Question: What are the imaging findings?
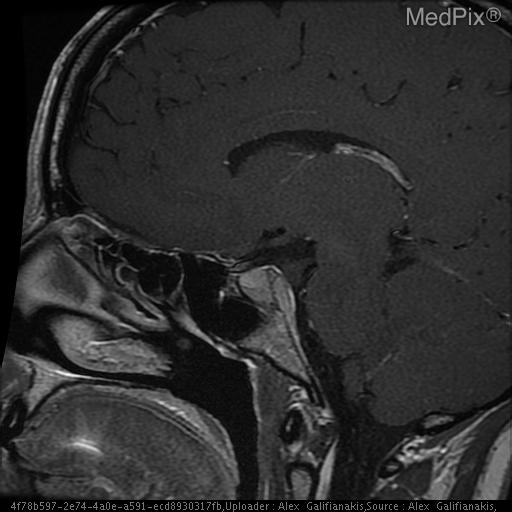
Answer: The imaging shows Avidly enhancing suprasellar mass distinct from the pituitary measuring approximately 3.3 x 2.5 x 3.5 cm. The mass surrounds the left cavernous internal carotid artery extending into the medial aspect of the right cavernous sinus.

The tumor extends anteriorly to the left orbital apex.  There is suprasellar and pontine cistern extension also coursing along the posterior margin of the majority of the clivus. There is posterior extension of the mass surrounding the left 5th cranial nerve involving Meckel's cave as well as surrounding the cisternal portion of the 5th cranial nerve. The mass extends to but not definitely within the left foramen ovale involving the left foramen rotundum as well. The mass abuts the left margin of the basilar artery and the left anterior margin of the mid brain. It extends into the posterior-superior aspect of the sphenoid sinus as well.

A fluid intensity, non-enhancing structure is seen along the posterior margin of the above described mass filling the superior pontine cistern with extension into the left suprasellar cistern measuring 2.3x1.5x1.2 cm. The mass involves the left cavernous sinus, surrounds the carotid, and extends forward to the orbital apex, and backward to the tentorium and clivus..